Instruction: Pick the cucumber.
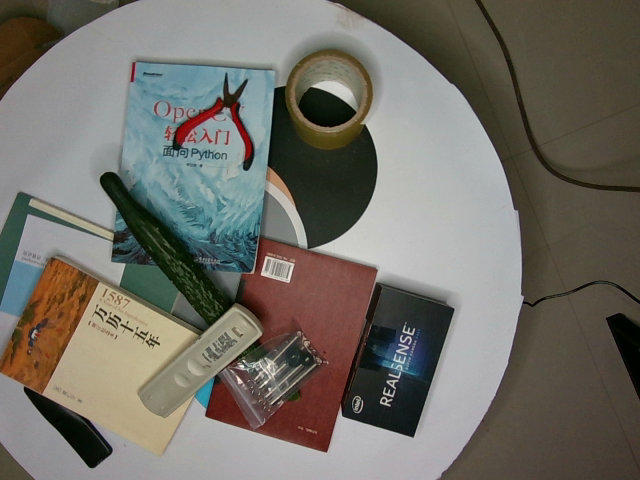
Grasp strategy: vertical